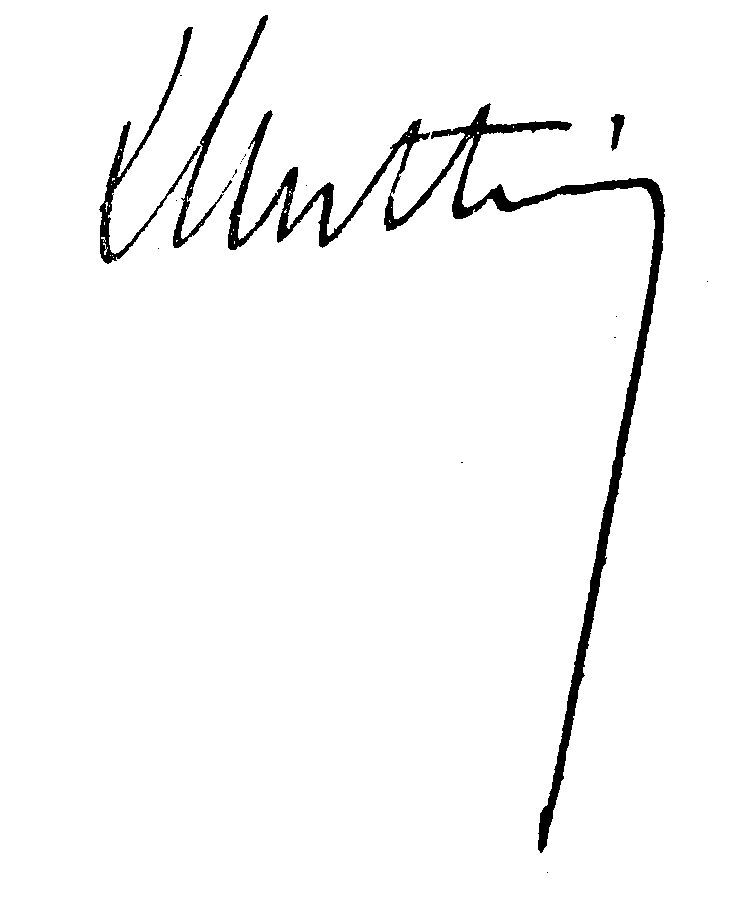
Signature of: louis mathieu